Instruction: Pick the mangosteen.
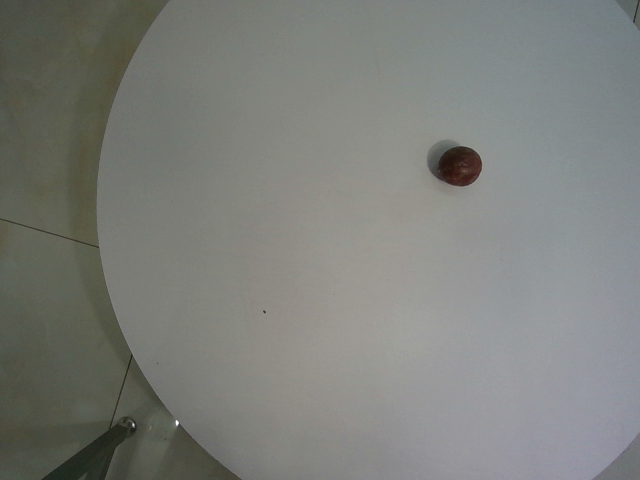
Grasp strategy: vertical